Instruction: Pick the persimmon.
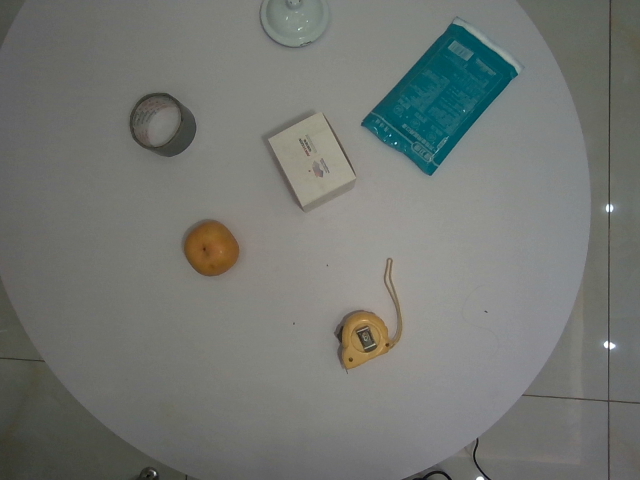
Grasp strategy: vertical